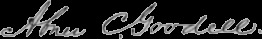
Signature of: abner cheney goodell